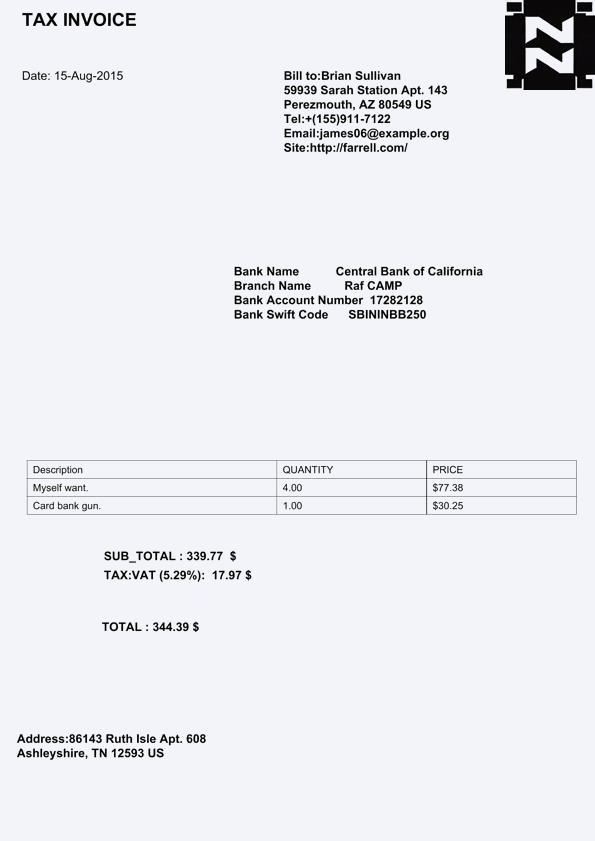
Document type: Invoice